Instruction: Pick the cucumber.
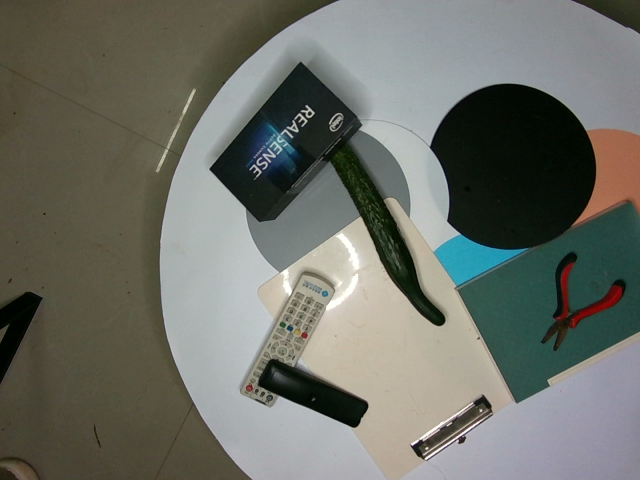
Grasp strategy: vertical